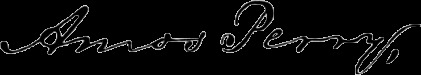
Signature of: amos perry